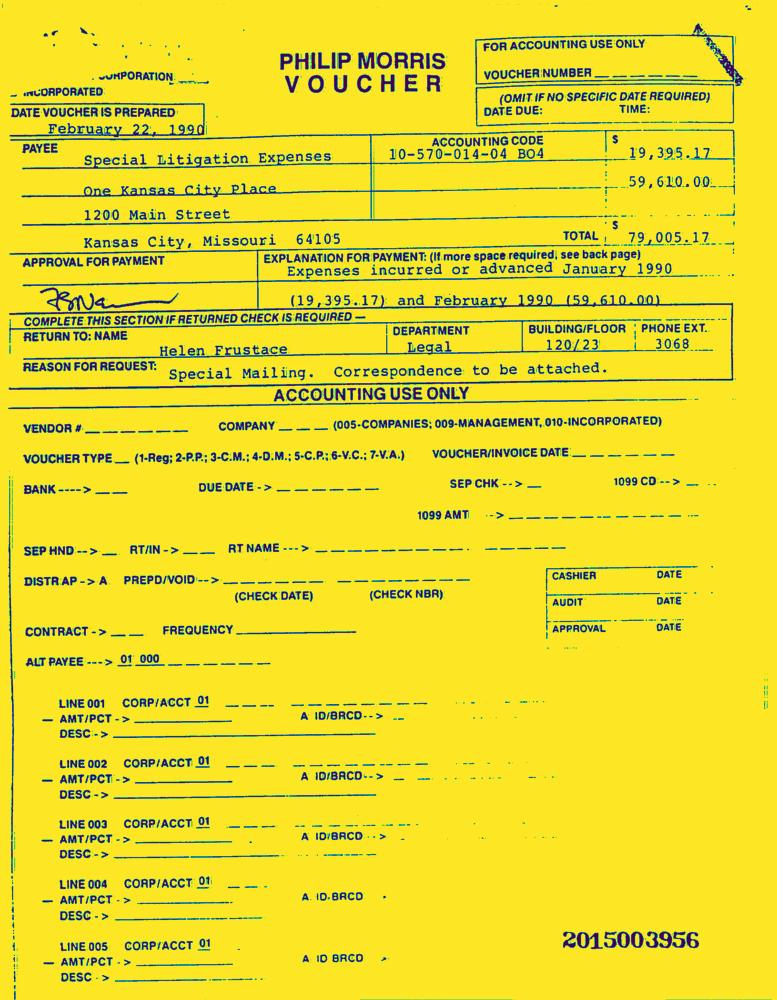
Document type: Invoice-Doc